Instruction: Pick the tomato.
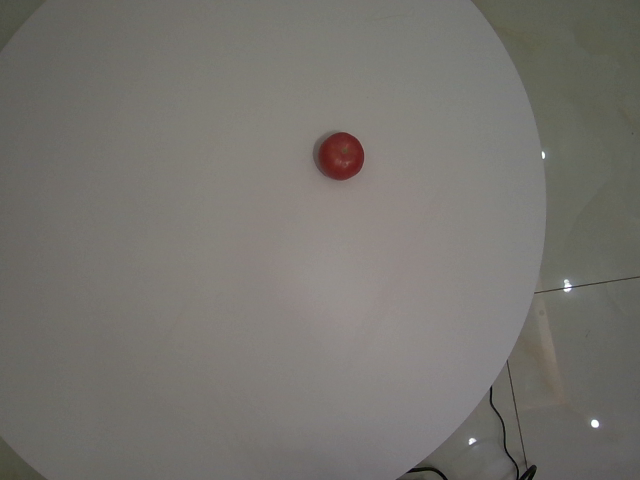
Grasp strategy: vertical